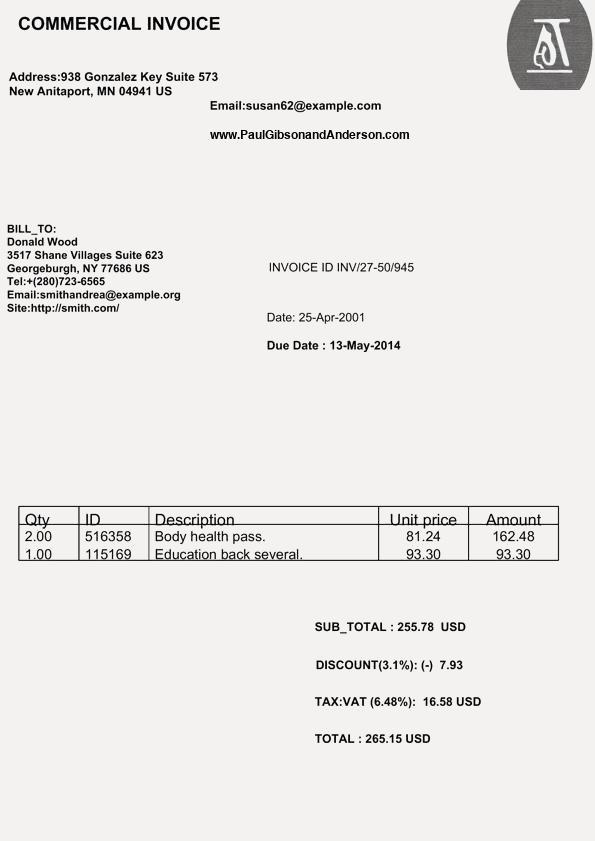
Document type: Invoice